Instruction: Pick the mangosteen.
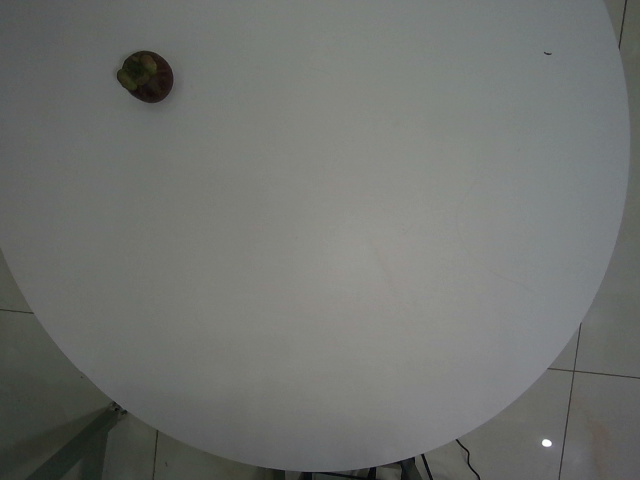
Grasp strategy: vertical